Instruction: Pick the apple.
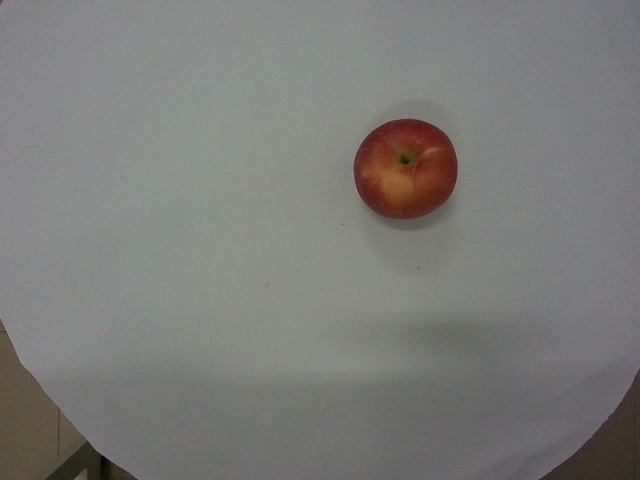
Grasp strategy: vertical